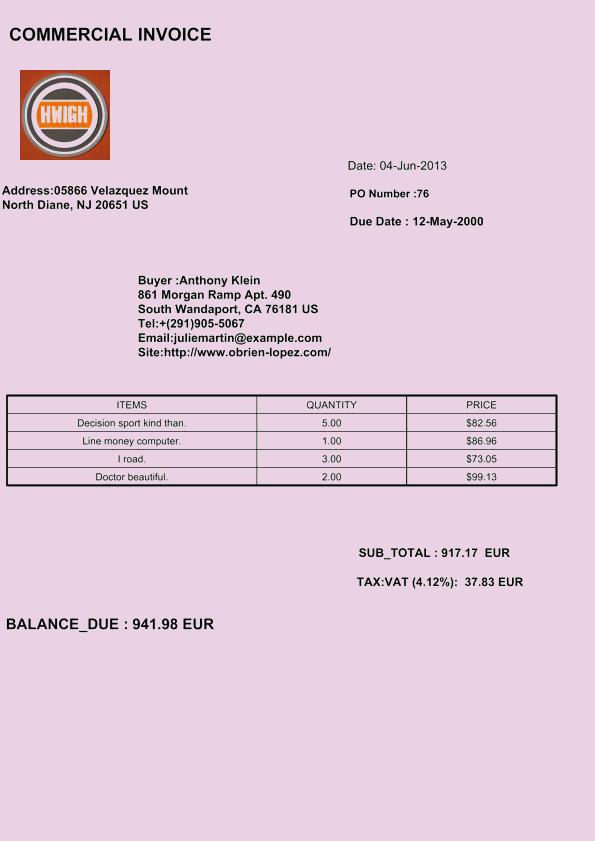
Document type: Invoice